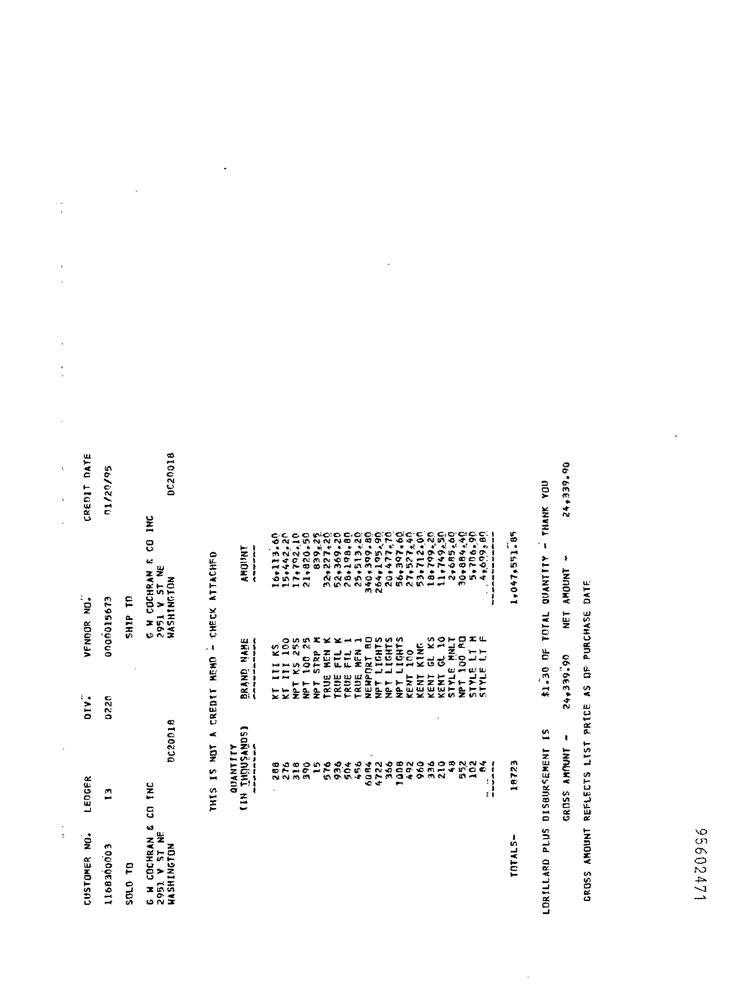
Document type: Invoice